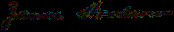
Signature of: james woodrow